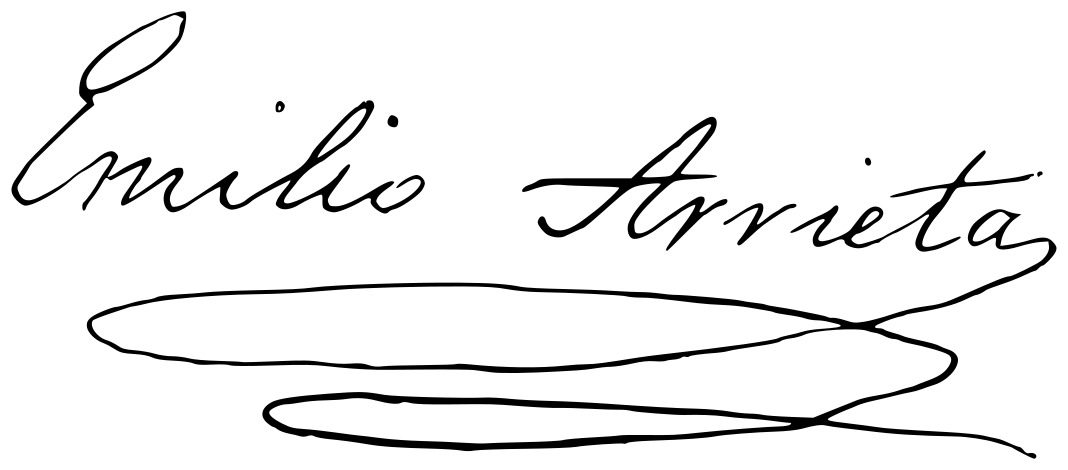
Signature of: emilio arrieta